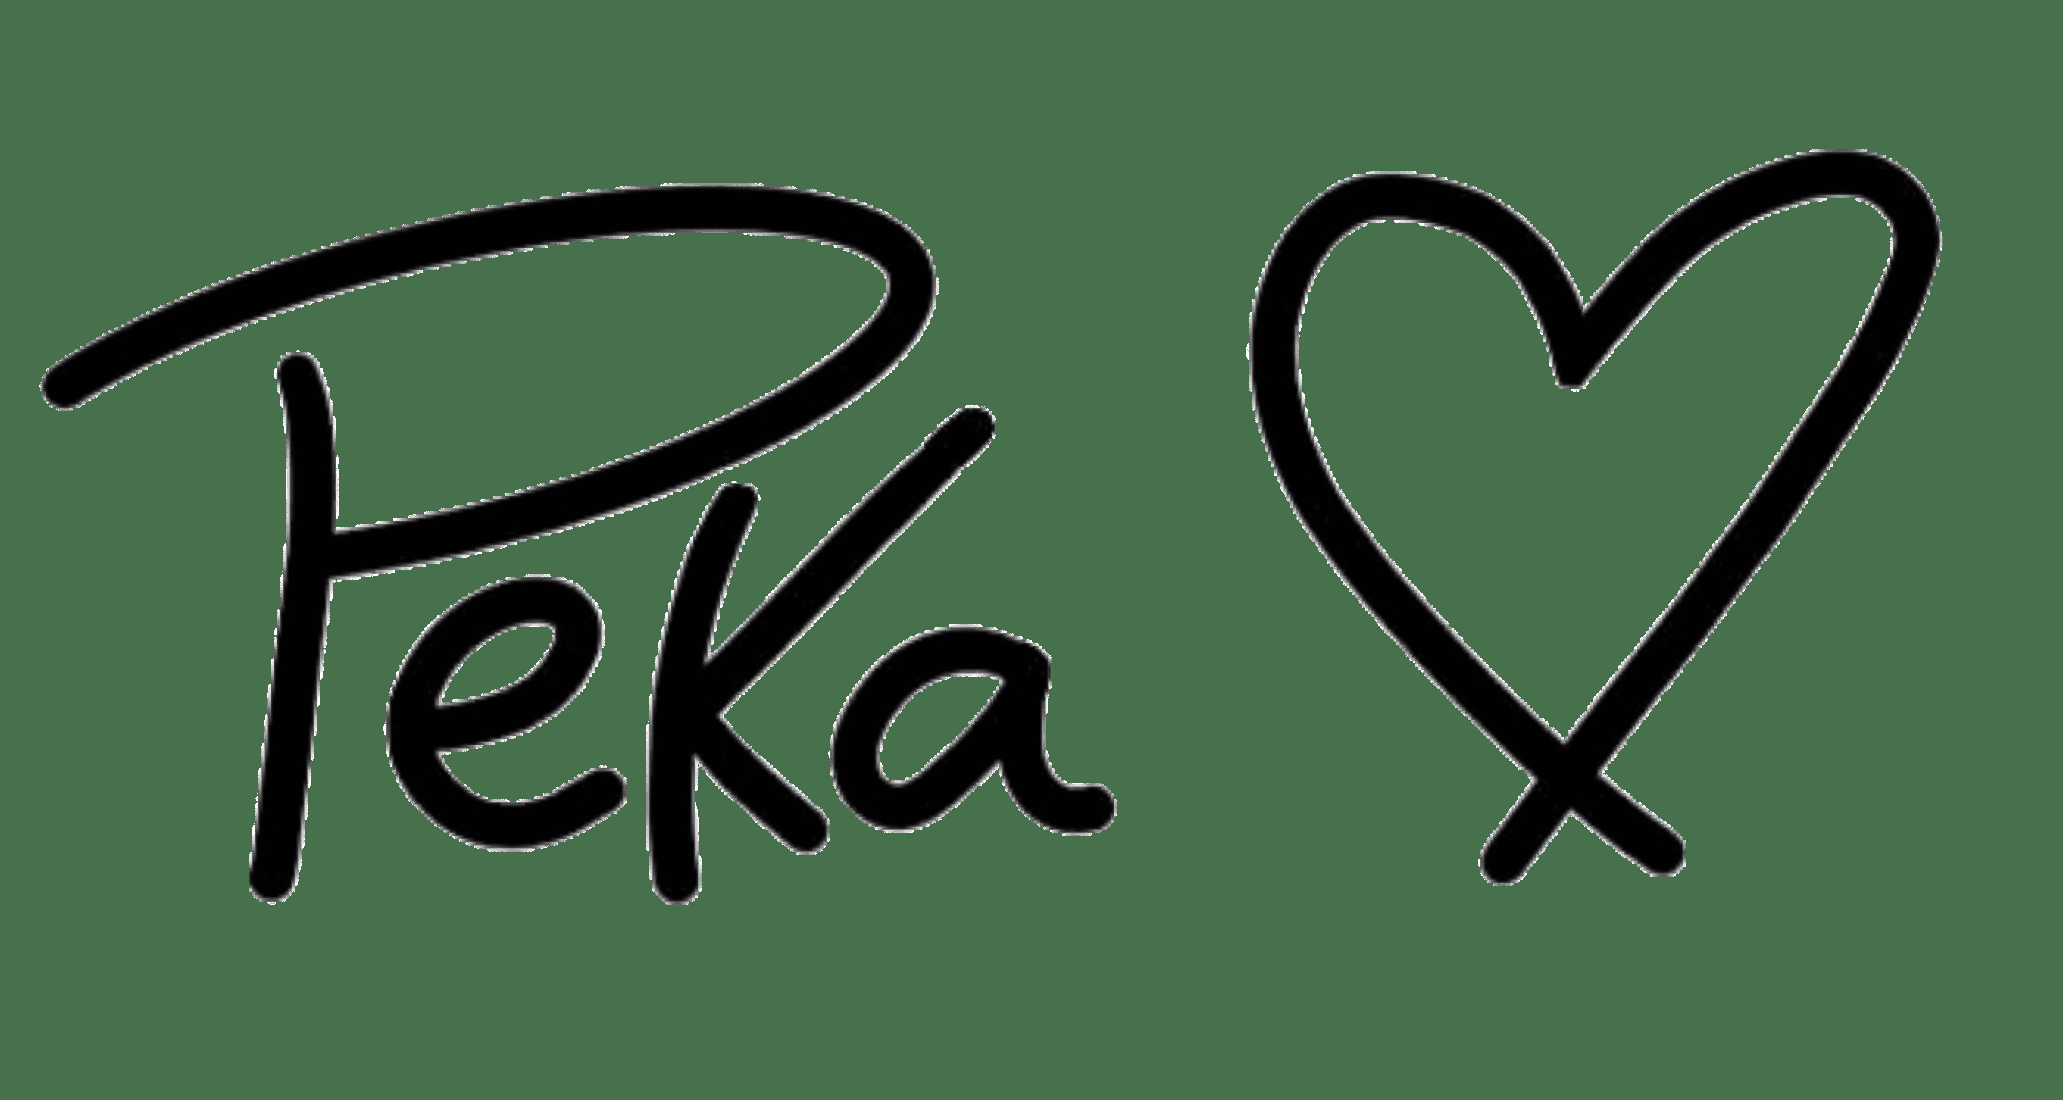
Signature of: peka